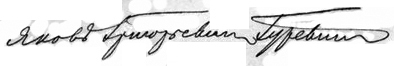
Signature of: q4152314